Question: Explain the disease:
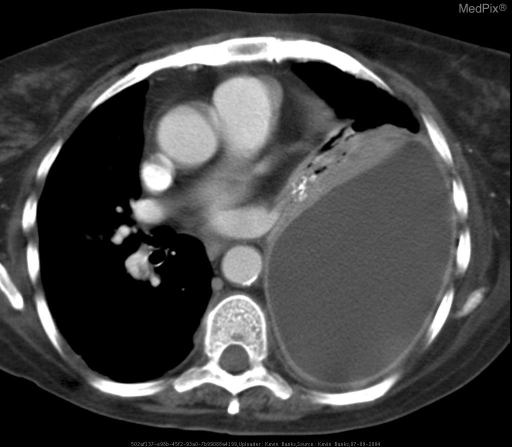
Answer: The disease is discussed as: A parapneumonic effusion is any pleural effusion associated with suppurative parenchymal lung disease. Simple parapneumonic effusions are uninfected, free-flowing fluid collections. Complicated parapneumonic effusions are early infected fluid collections prone to develop loculations by fibrinous septations. Empyema is a collection of frank pus within the pleural space. An effusion is termed complex when it develops loculations. The natural evolution of untreated simple and complicated parapneumonic effusions is to become complex and to progress to frank empyema with development of a residual cavity or entrapment of the lung by a fibrous peel or cortex.

Pneumonia results in parapneumonic effusion in approximately 45% of cases, although less than 5% of these progress to an empyema. Other common causes include mediastinal or pulmonary surgery and trauma. Less frequently, empyema may result from spread of infection from adjacent structures. Mortality from empyema ranges from 1% to 20%.

Clinical manifestations vary, depending on the underlying pulmonary process, the responsible organism, the quantity of bacteria and fluid in the pleural space, the stage of the disease, and the host defense mechanisms. The clinical presentation can range from an absence of symptoms to a severe febrile illness with toxemia and shock. In general, it is difficult to distinguish patients with infected pleural effusions from those with sterile parapneumonic effusions on the basis of history and physical examination alone. Clinical manifestations include fever, dyspnea, chest pain, and cough with mucopurulent sputum. Physical examination often reveals decreased breath sounds, dull percussion, and restricted respiratory excursions.

With the introduction of antibiotics in the mid-1940s, a significant shift occurred in the microbiology of pleural space infections. Anaerobic organisms are now the most common bacteria isolated from infected pleural effusions, being identified in up to 75% of cases, either alone (35%) or in combination with aerobic organisms (40%). Up to 35% of established empyemas have negative Gram stain evaluations and many patients with complicated parapneumonic effusions have negative culture results. Staphylococcus aureus is a relatively common cause of empyema in otherwise healthy adults, children and in patients who have had chest trauma or prior surgery, whereas alcoholic males are particularly susceptible to infection with Klebsiella pneumoniae.

Thoracentesis plays a critical role in the management of pleural effusions and in 90% of adult cases yields useful information. Fluid is removed and samples obtained for measurement of pH, glucose, LDH, protein, and differential cell count. An exudate is defined by: (1) a ratio of pleural fluid to serum protein greater than 0.5, (2) a ratio of pleural fluid LDH to serum LDH greater than 0.6, or (3) a pleural fluid LDH more than two-thirds of the upper normal limit for serum or >200 IU [3] . A transudate does not meet any of the above three criteria.

If the patient has a transudative effusion, no further laboratory tests on the pleural fluid are indicated. If the patient has an exudative pleural effusion, the remaining pleural fluid is sent for WBC and differential, cytologic examination, Gram's stain and cultures for aerobic and anaerobic bacteria, and mycobacteria and fungi if clinically indicated. The aspiration of frank pus confirms the presence of empyema and establishes an absolute indication for urgent drainage of the pleural space. In this instance, Gram's stain and culture are the only laboratory studies necessary to guide initial therapy. Pleural fluid Gram's stains can identify pathogens in 55% to 65% of patients with established empyemas.
The posterior-anterior and lateral chest radiographs are the best initial diagnostic modalities. When the patient is upright, free pleural fluid first accumulates in the lowest part of the hemithorax—the posterior costophrenic angles. Lateral decubitus views allow detection of 50 to 100 ml of fluid and the presence of loculations if the fluid fails to layer out along the dependent chest. In the view with the involved side superior, the free fluid layers against the mediastinum and one can assess how much of the radiodensity is due to the fluid and how much is due to a parenchymal infiltrate. In the view with the involved side dependent, the amount of free pleural fluid can be semi-quantitated by measuring the distance from the chest wall to the outside of the lung. If the thickness of fluid exceeds 10 mm, a diagnostic thoracentesis is indicated. However, it is not necessary to tap all parapneumonic effusions, especially if the volume of fluid remains small, the patient is doing well, the fluid moves freely, or serial roentgenograms show improvement.

CT is of great value in the overall evaluation of parapneumonic effusions and should be done early in the assessment of patients with complex parapneumonic effusion or empyema. CT is helpful in (1) differentiating pleural fluid from peripheral parenchymal infiltrates or pleural thickening, (2) evaluating the parenchymal disease, (3) determining the presence of loculations, (4) characterizing the pleural surfaces, and (5) guiding and assessing therapy. Complicated effusions and empyemas are frequently associated with nearby pulmonary consolidation and can be mistaken for a lung abscess. A lung abscess usually presents as a poorly defined, roughly spherical mass surrounded by consolidated but non compressed lung. An empyema is usually elongated, conforms to the shape of the chest wall, and compresses the adjacent lung. Its wall is thin and uniform and the interface angle with the chest wall is obtuse. The margins of the empyema cavity are composed of inflamed visceral and parietal pleura that enhance after administration of intravenous contrast. The visceral and parietal layers are separated by the interposed empyema fluid, giving rise to the “split pleura sign”.

US is widely available, provides guidance for thoracentesis or pleural catheter placement, and can be transported to the bedside. US is particularly useful for sampling fluid that does not layer freely on decubitus films, and can distinguish solid from liquid pleural abnormalities better than chest roentgenography. The presence of discrete pleural septations has prognostic importance because loculated collections require drainage for their resolution. Computed tomography, however, gives additional information not obtained by US.

The sine qua non of empyema management is early, adequate, and dependent drainage. The therapeutic armamentarium for parapneumonic effusion or empyema consists of antibiotic therapy, thoracentesis, chest tube drainage, image-guided percutaneous catheter drainage, intrapleural fibrinolytic agents, and a variety of surgical drainage procedures, including video-assisted thoracic surgery (VATS) and open thoracotomy.